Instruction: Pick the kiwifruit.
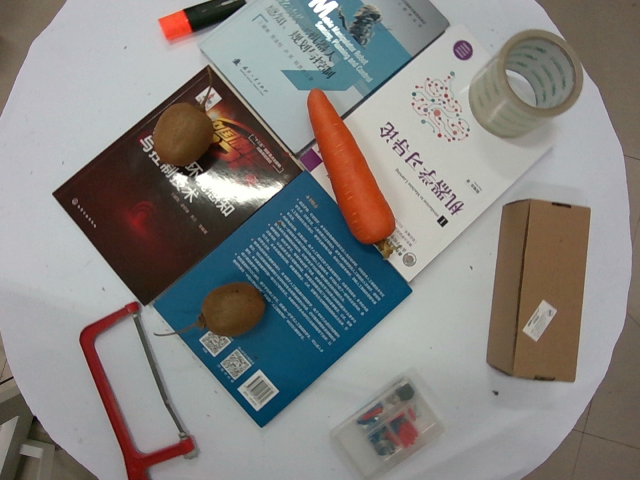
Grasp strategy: vertical